Question: Which state is mentioned in the document?
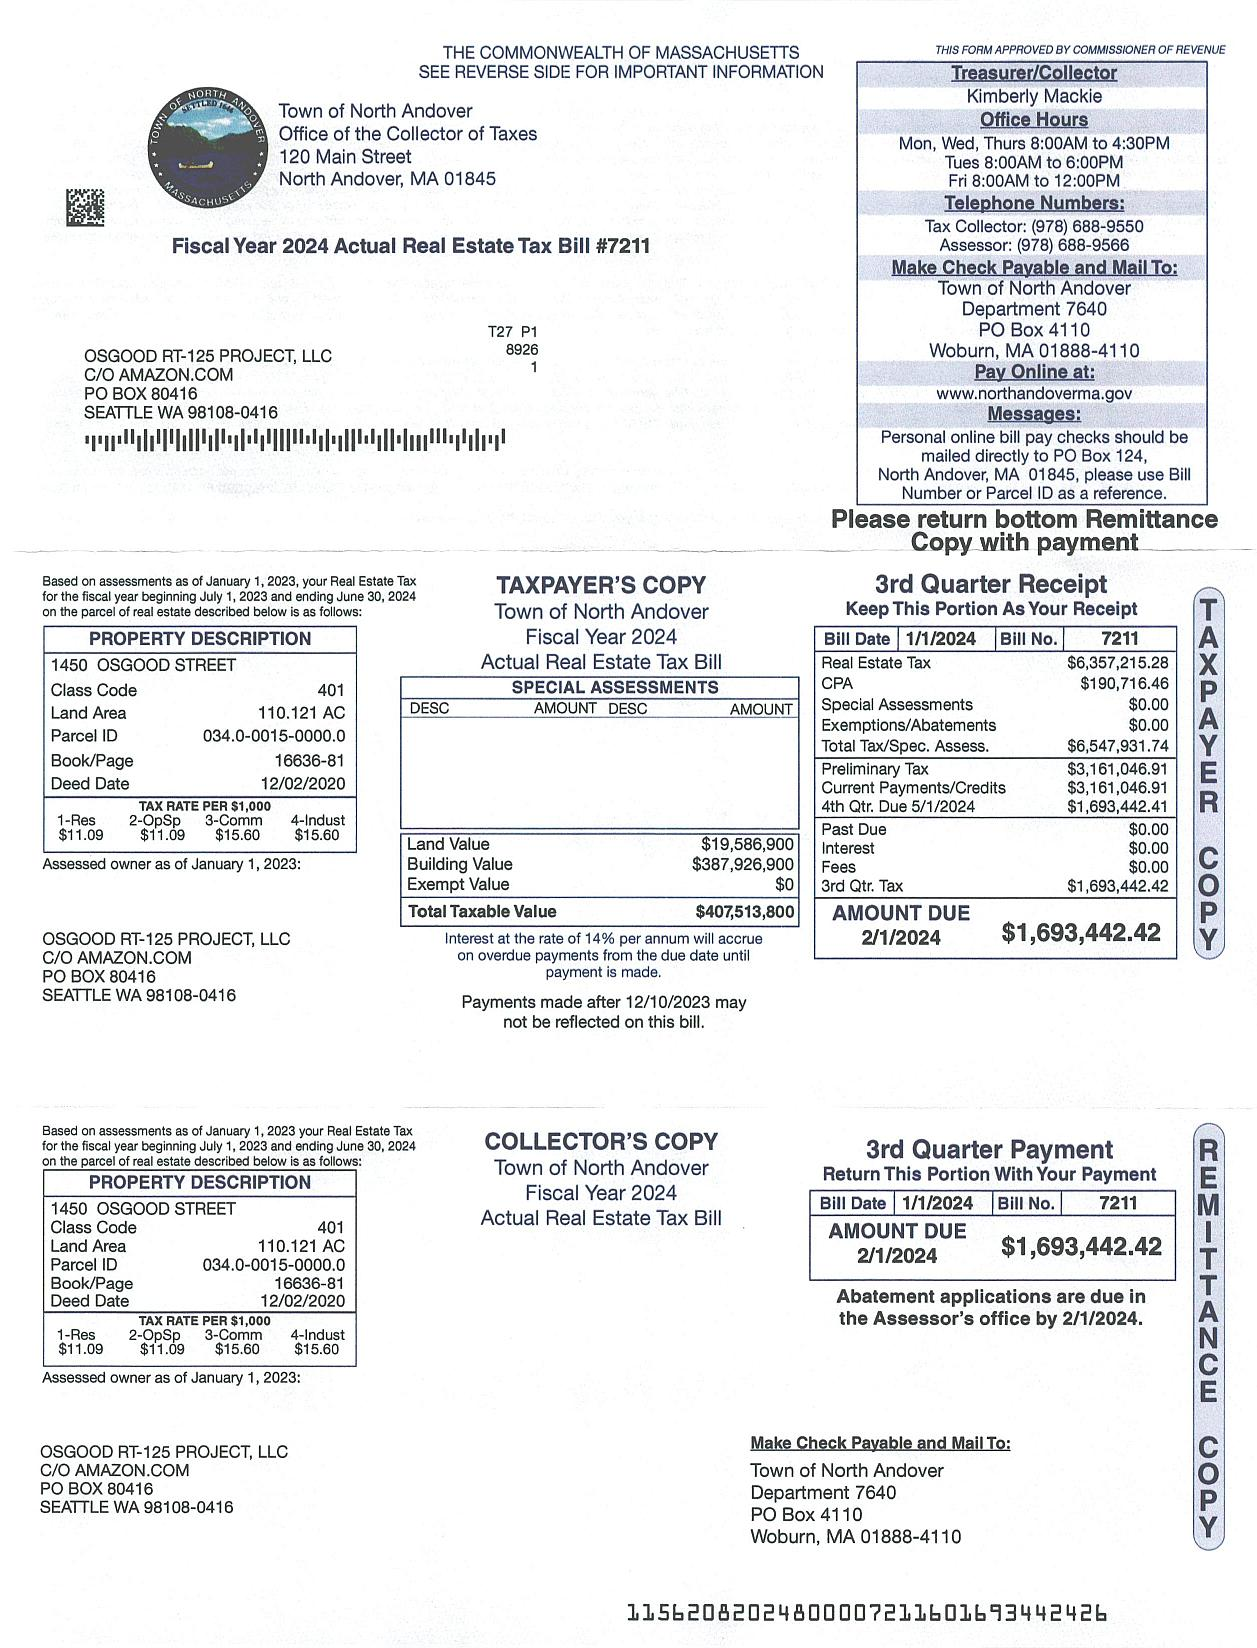
Answer: "MA"